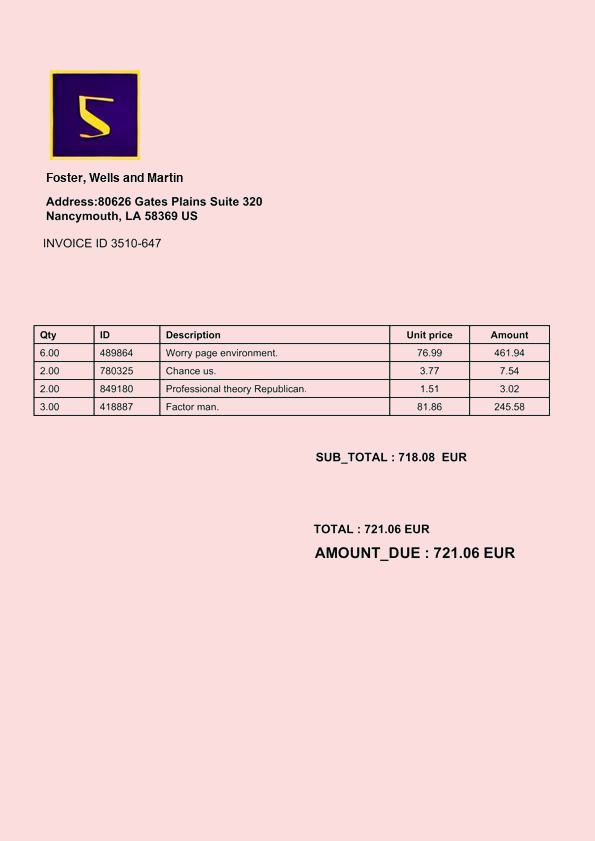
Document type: Invoice